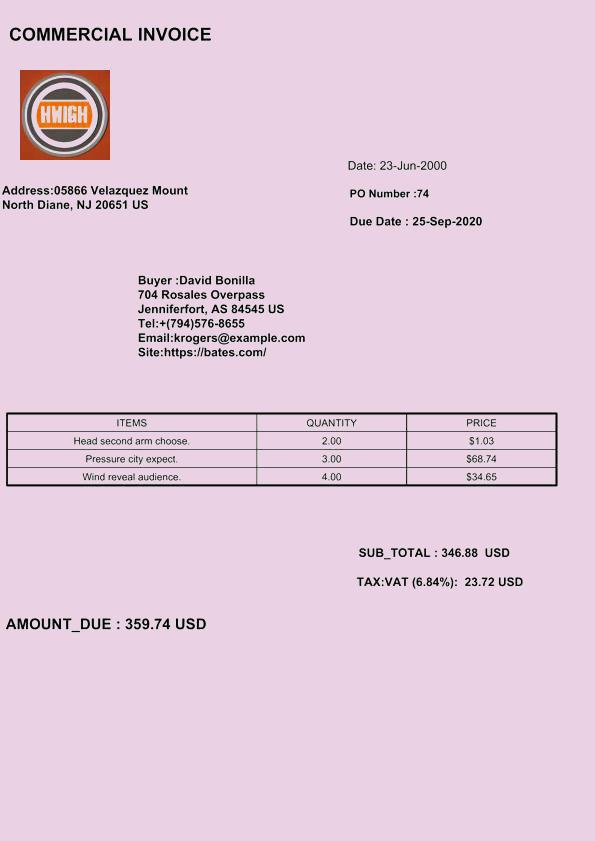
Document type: Invoice